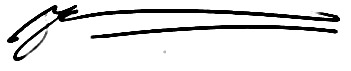
Signature of: jan peter balkenende